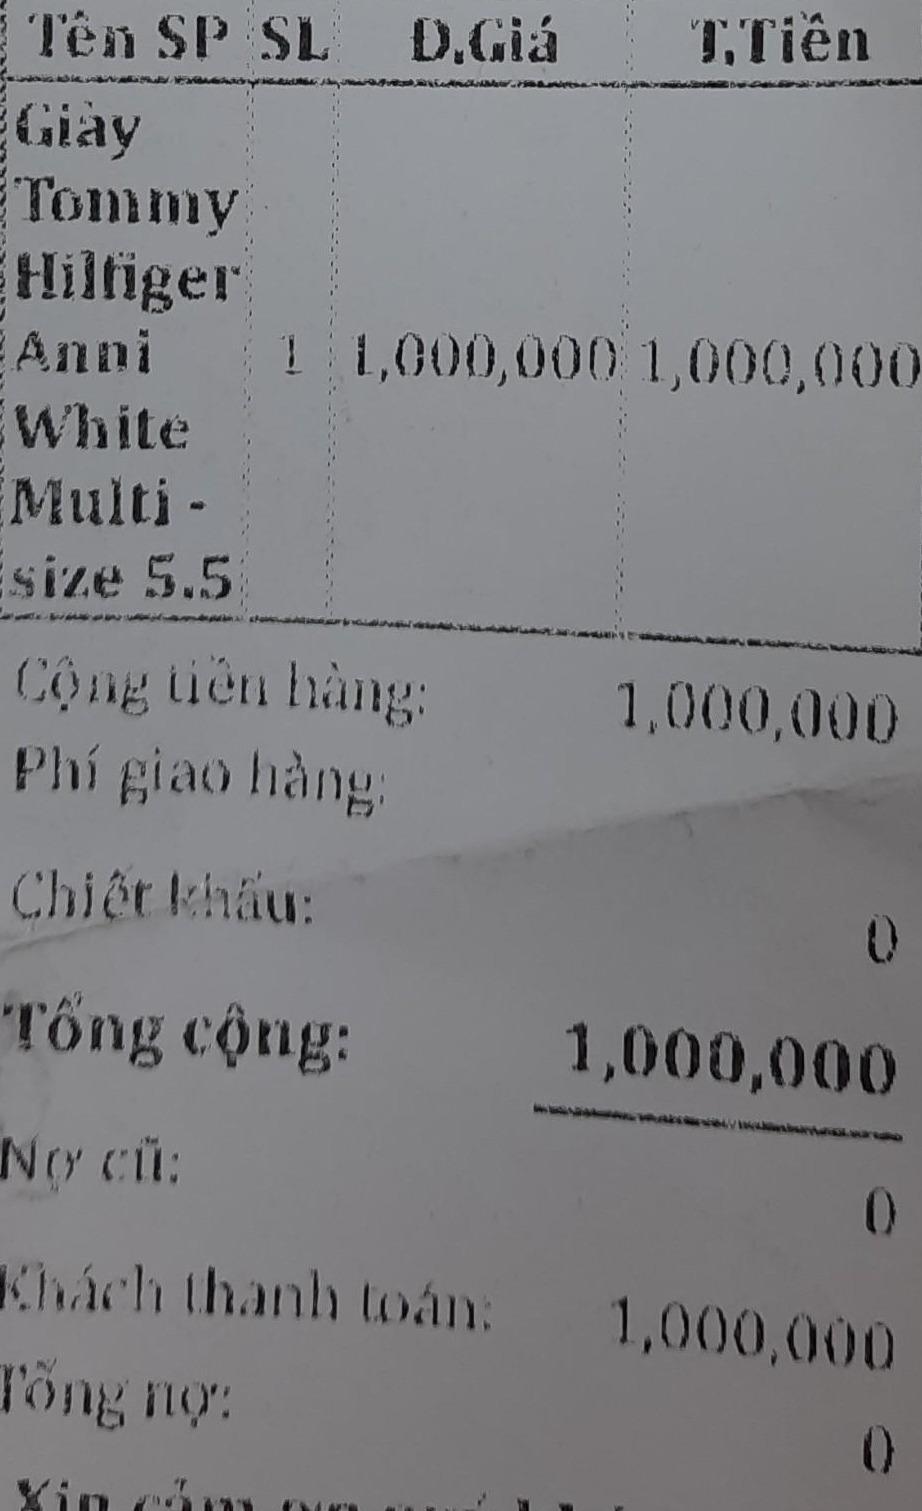
<table>
<tr>
<th>Tên SP</th>
<th>SL</th>
<th>D.Giá</th>
<th>T.Tiền</th>
</tr>
<tr>
<td>Giày Tommy Hilfiger Anni White Multi - size 5.5</td>
<td>1</td>
<td>1,000,000</td>
<td>1,000,000</td>
</tr>
</table>

Cộng tiền hàng: 1,000,000
Phí giao hàng:
Chiết khấu: 0
Tổng cộng: 1,000,000
Nợ cũ: 0
Khách thanh toán: 1,000,000
Tổng nợ: 0
Xin cảm ơn quý khách!